Question: What are the imaging findings?
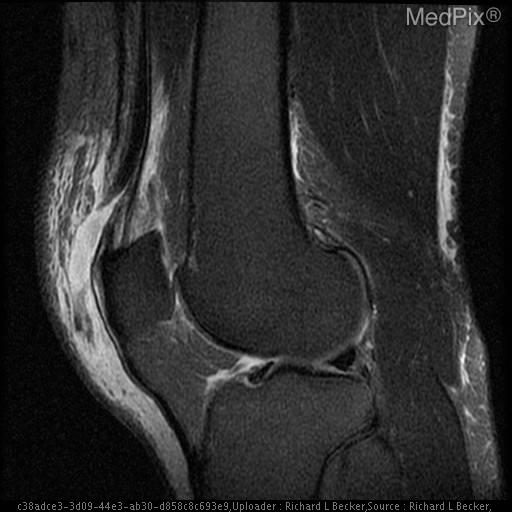
Answer: The imaging shows Xray remarkable for effusion.
MRI reveals complete quadriceps tendon discontinuity medially, with retraction.  Some intact deep fibers laterally.  Effusion and edema. Superior patellar enthesophyte.  No patella alta. Joint effusion.